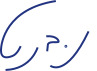
Signature of: naftali bennett